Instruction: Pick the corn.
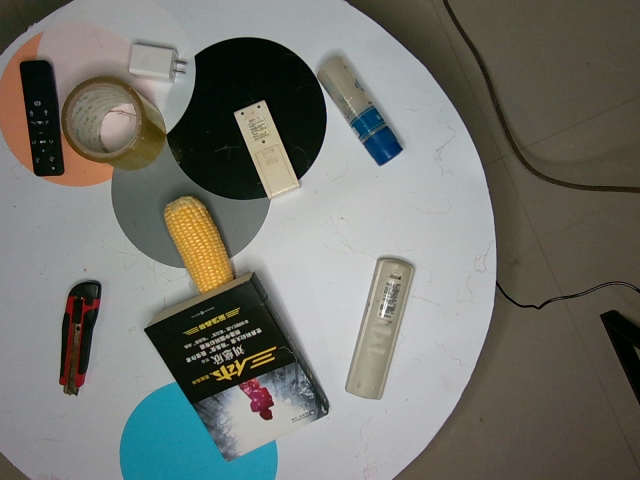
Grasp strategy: vertical